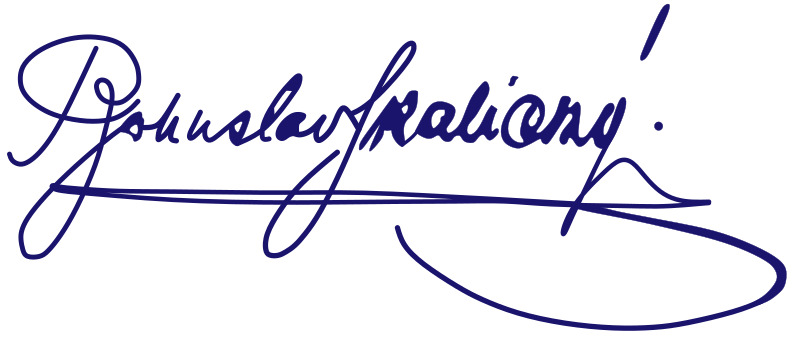
Signature of: bohuslav skalicky